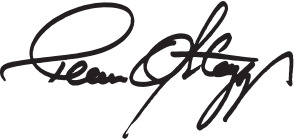
Signature of: thomas o staggs